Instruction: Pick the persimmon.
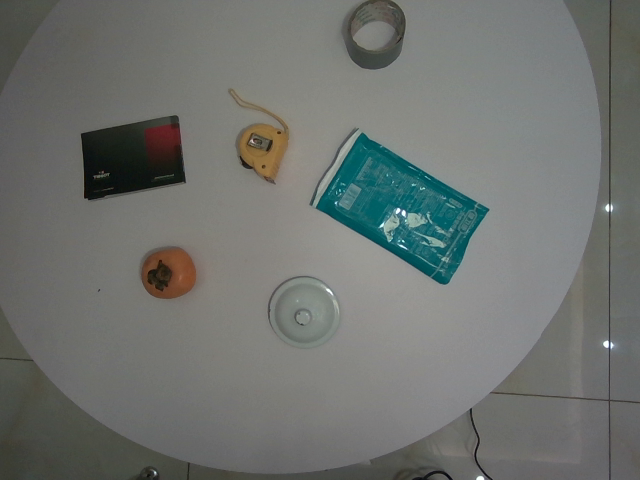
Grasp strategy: vertical